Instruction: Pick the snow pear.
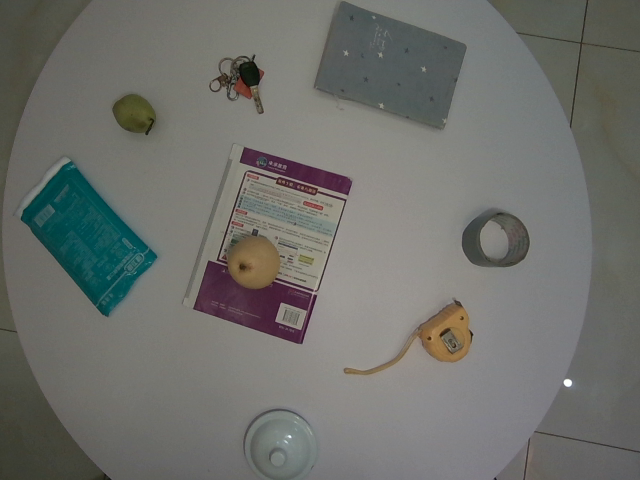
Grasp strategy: vertical